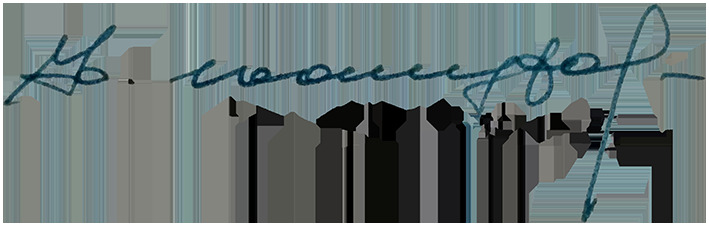
Signature of: yurii yekhanurov